Question: What is the estimated tax bill amount according to the document?
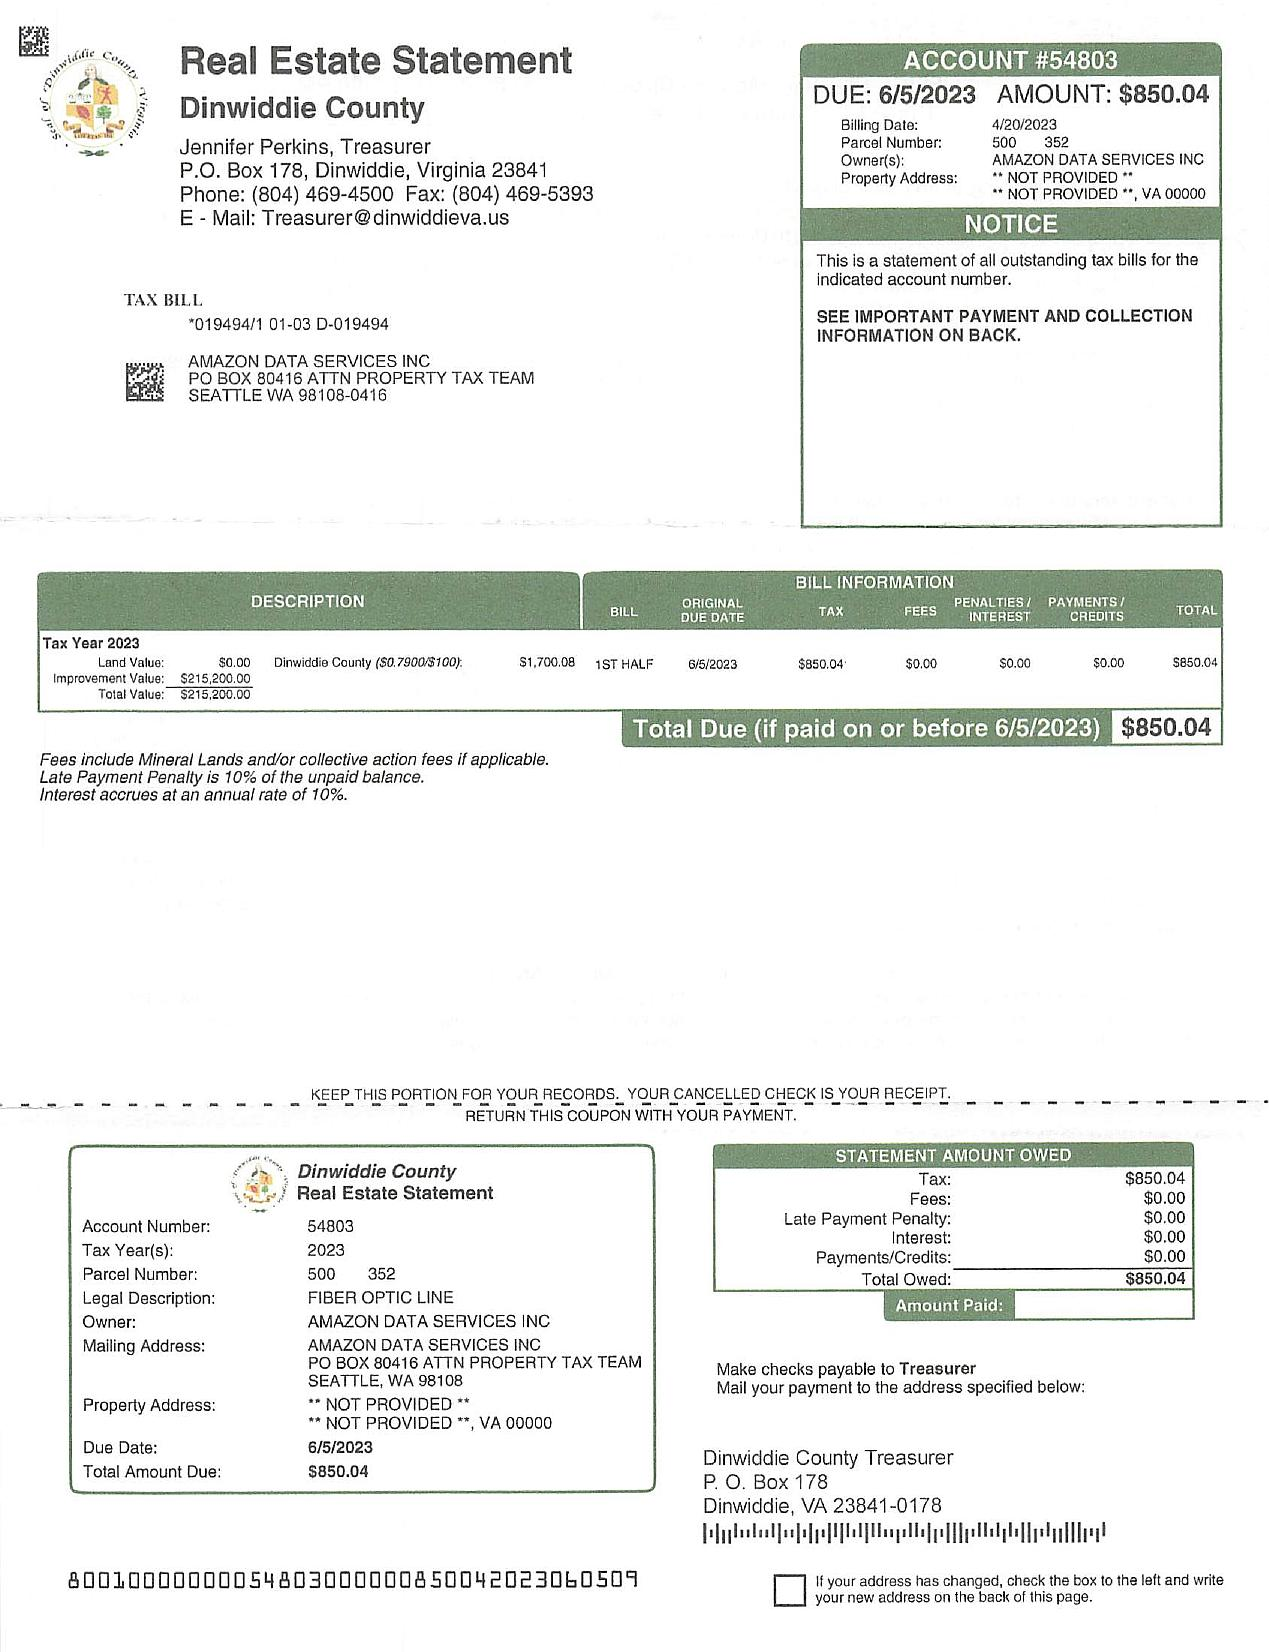
Answer: "$850.04 "